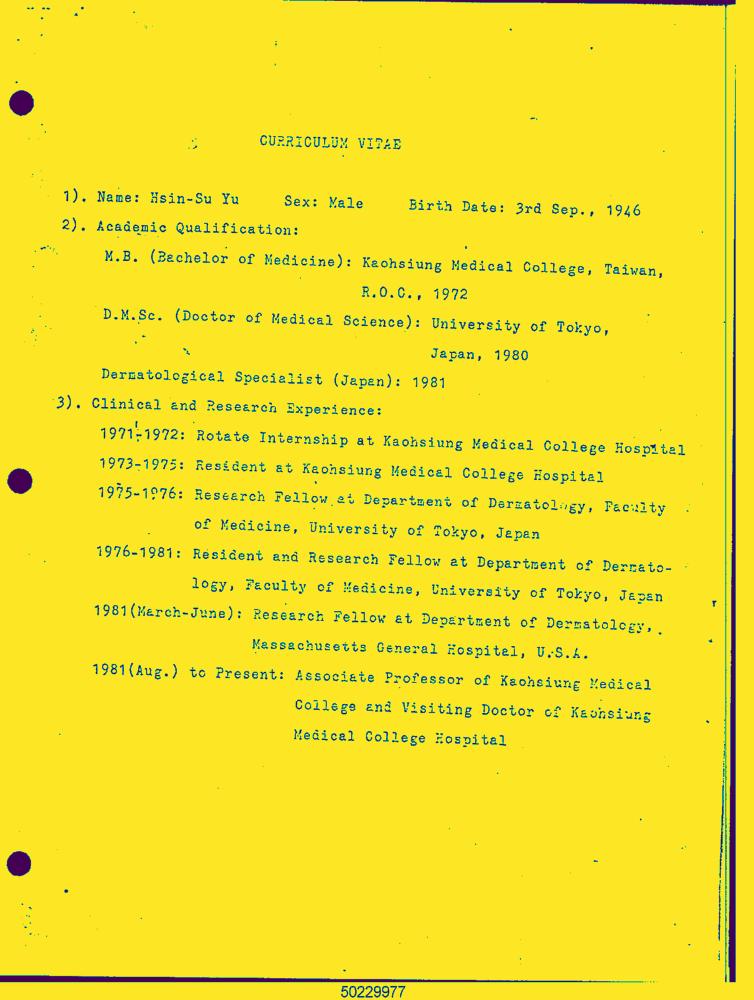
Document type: Resume-Doc